Question: How does the patient history play a role?
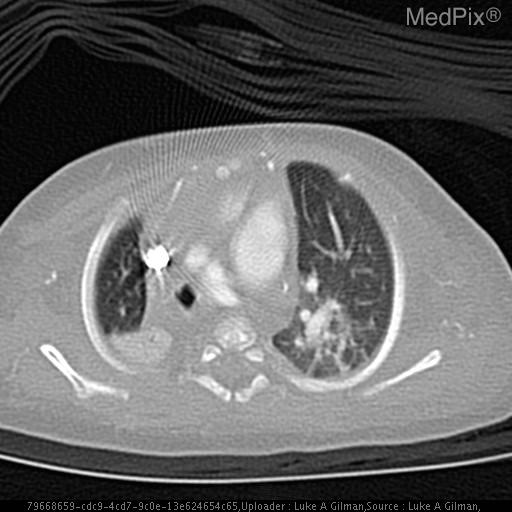
Answer: The patient's history of 56 d/o male in NICU with history of imperforate anus, malrotation, tracheal and esophageal atresia, s/p multiple bowel surgeries and gastrostomy tube placement who presents with decreased lung sounds throughout the R lung and collapsed RMSB on bronchoscopy. is key in understanding the case.